Retrieve the amount in words, amount in figures, name of the payee, date on the cheque, and the bank name from the image.
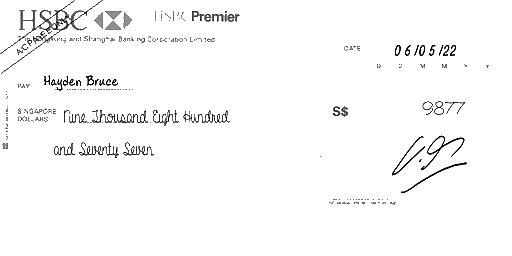
amt_in_words: Nine Thousand Eight Hundred and Seventy Seven
amt_in_figures: 9877
payee_name: Hayden Bruce
bank_name: HSBC
cheque_date: 06/05/22